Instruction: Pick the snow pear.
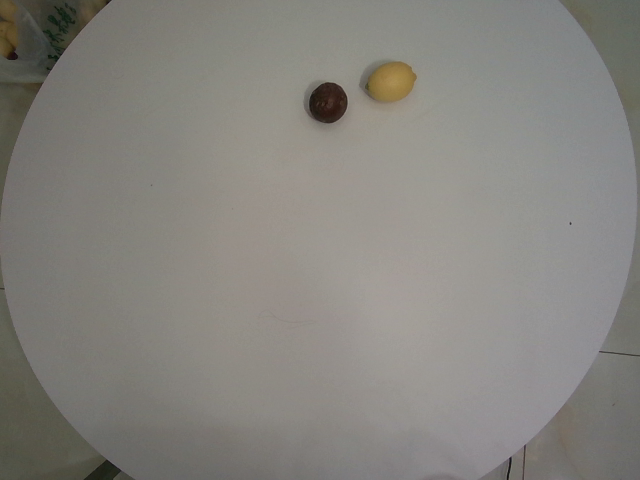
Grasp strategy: vertical